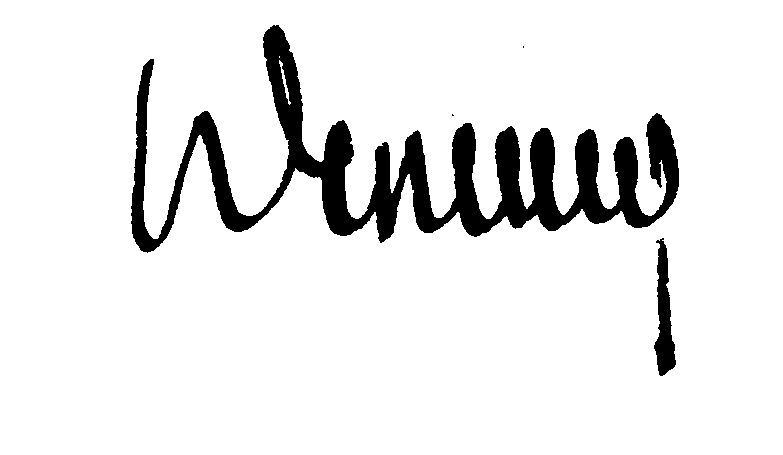
Signature of: henri borromée